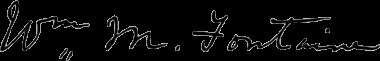
Signature of: william morris fontaine